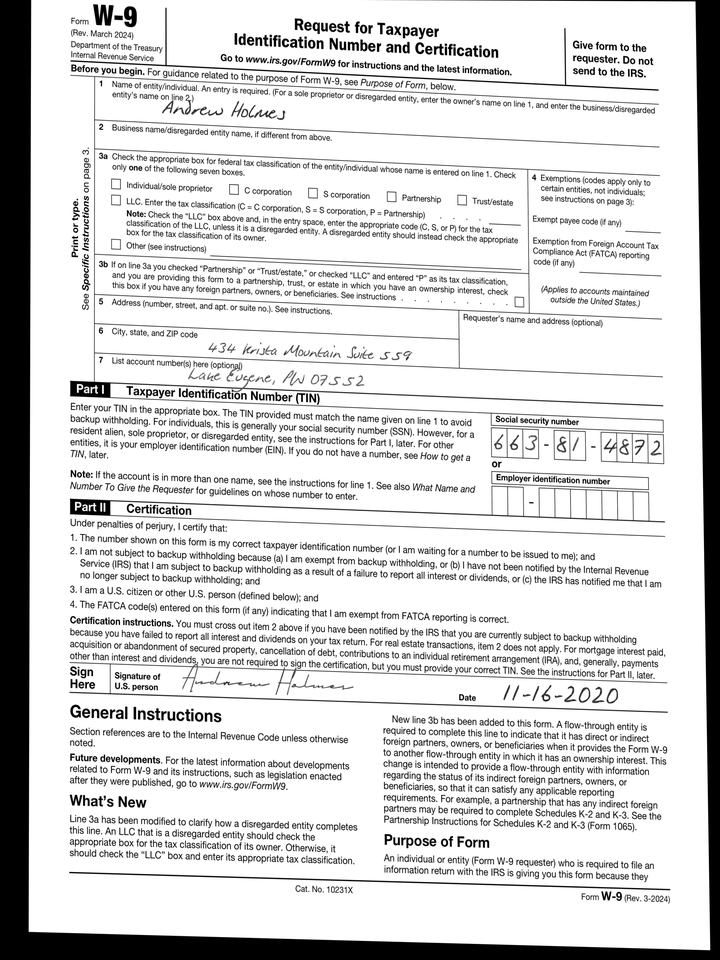
adr1: 434 Krista Mountain Suite 559
adr2: Lake Eugene, PW 07552
cbx: no
ssn: 663814872
enm: Andrew Holmes
sdt: 11-16-2020